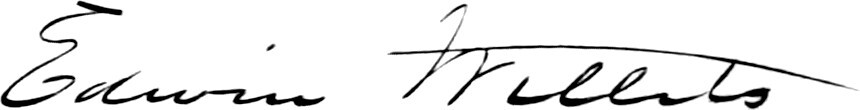
Signature of: edwin willits